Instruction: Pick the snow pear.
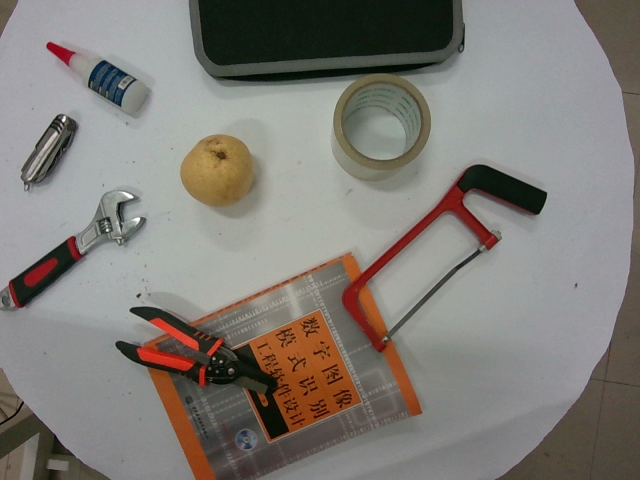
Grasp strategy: vertical